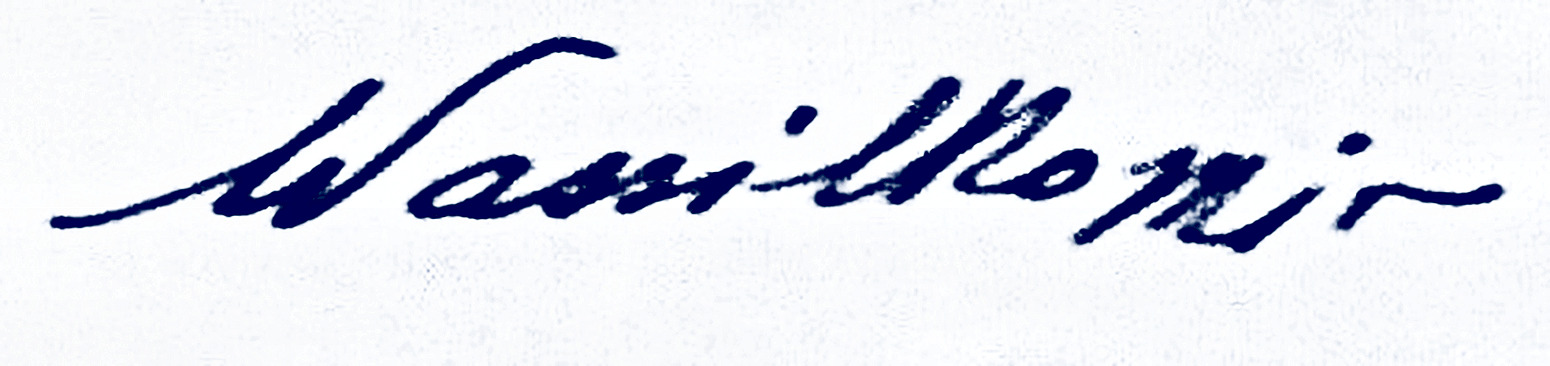
Signature of: alexander wassilko von serecki